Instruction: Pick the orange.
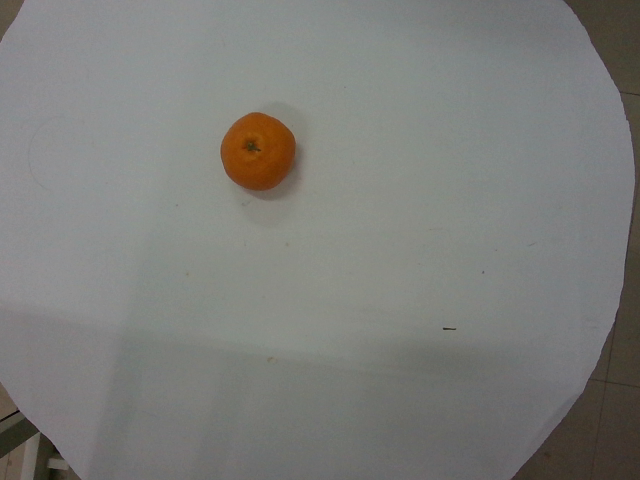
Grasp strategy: vertical